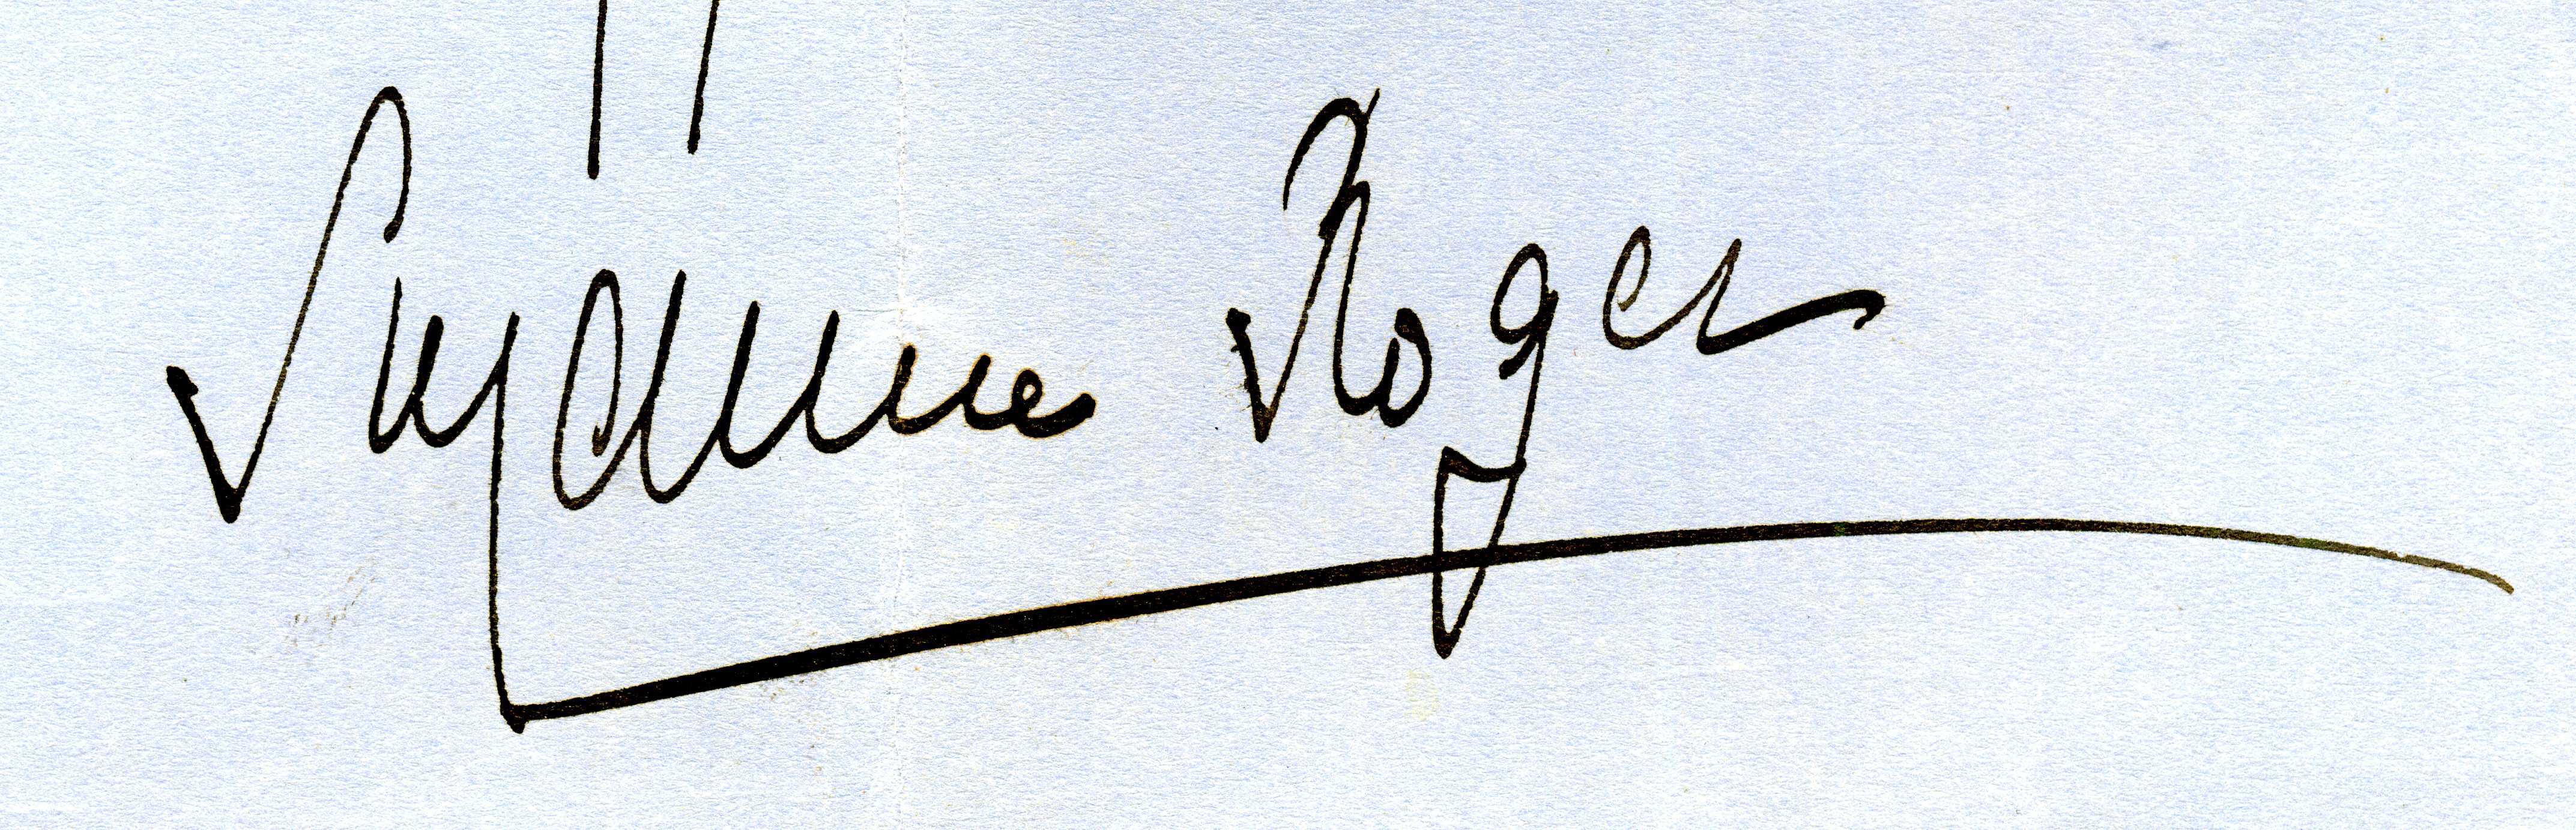
Signature of: suzanne roger